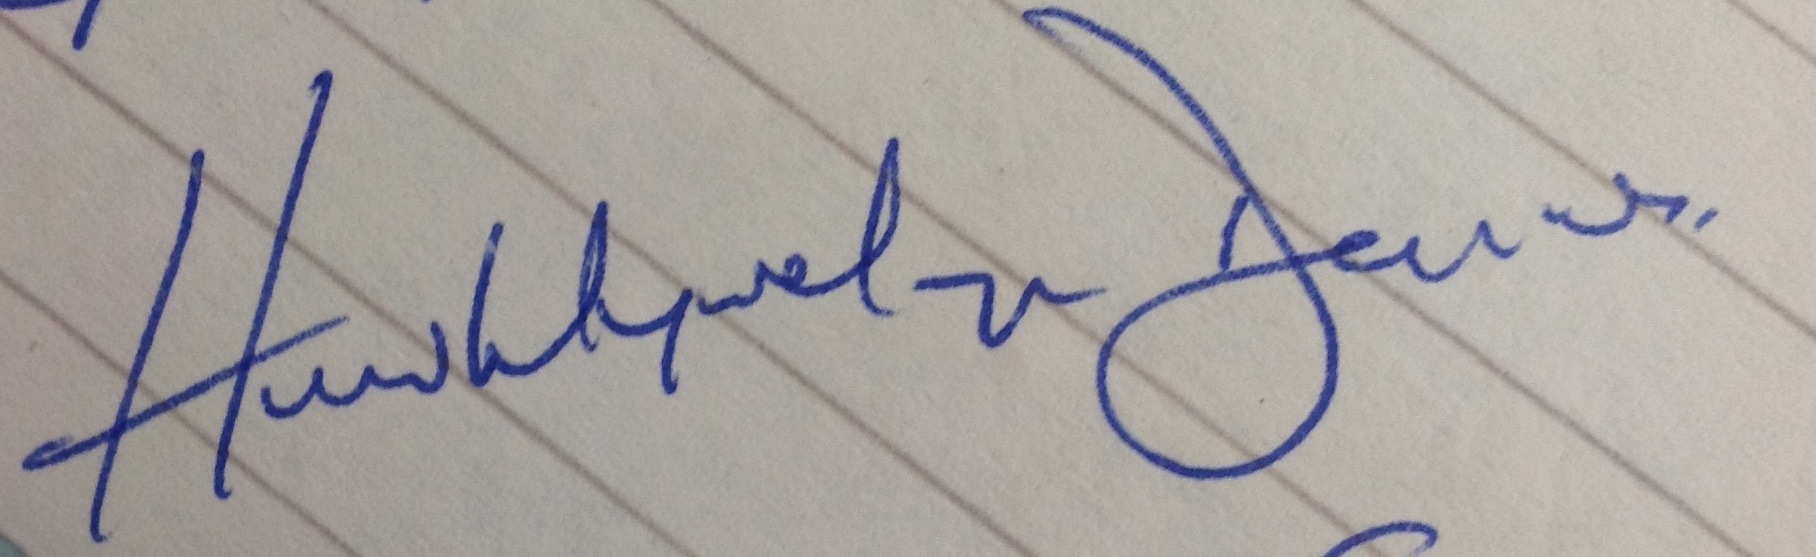
Signature of: huw llywelyn davies